Patient: Female, age 36
In July of 2002, a 36-year old obese woman [weight 200 pounds, height 5 feet 1 inch] with history of type 2 diabetes for 5 years, presented to the emergency department with 5 days history of fever, chills and cough with yellowish phlegm and sharp pain in her right lower chest that aggravated with deep breathing. Physical examination was unremarkable. She was afebrile and lungs were clear. Homen's sign was negative. Initial laboratory data showed slightly elevated d-dimer of 0.374 ug/mL [normal <0.25 ug/mL]. A chest X-ray (figure 1) showed right lower lobe infiltrate. She was diagnosed with community acquired pneumonia and sent home on oral clarithromycin 500 mg BID, cefurox 500 mg BID for 7 days and acetaminophen as required.
She continued to have symptoms of fever, chills, night sweats with productive cough and dyspnea and presented to the hospital five days later. She denied hemoptysis. Physical examination revealed a temperature of 39 degree Celsius, mild tachycardia with heart rate of 104 beats per minute, normal blood pressure of 125/74 mmHg and respiratory rate of 18. Pulse oxymetry revealed oxygen saturation of 96% on room air. There was decreased air entry with bronchial breath sounds in right lower chest. A white cell count was slightly elevated at 13.5, with normal hemoglobin of 128 g/L and d-dimer between 0.25-0.50 ug/mL. A second chest X-ray (figure 2) showed dense infiltrate in right lower lobe. She was admitted with the diagnosis of community-acquired pneumonia and started on intravenous levofloxacin 500 mg a day.
She had a positive Mantoux test in 1976. There was no history of travel save for visiting her sister's cottage at the local lake a weak before where she slept at the gazebo for two nights. There were no pets at home. She smoked one pack per day and entertained social drinks.
She continued to have temperature up to 39 degrees Celsius, productive cough and shortness of breath. Sputum Gram stain showed 4+ neutrophils and 1+ normal flora and blood cultures remained negative. She received intravenous levofloxacin and clindamycin for one week. Bronchoscopy performed on day 6 was unremarkable save for inflammatory changes in lower lungs and samples were collected for bacterial and tuberculosis cultures [in retrospect, the specimen was not sent for fungal cultures]. On 7th day because of ongoing symptoms, the antibiotics were changed to intravenous imipenem-cilastatin sodium 1 gm every 12 hour and she has had a CT scan of chest (figure 3) that showed bibasilar consolidation with sparing of the apices. The white cell count fluctuated between 13.6 to 20.2 [normal 4.0-11.0 x 109 /L]. Hemoglobin decreased to 97 g/L. BUN, serum creatinine, electrolytes, AST, ALT, GGT and ALP were normal. Urinalysis was negative. Blood, urine and sputum cultures remained negative. Sputum gram stain showed 3-4+ neutrophils without organisms. ESR on day 8 was elevated at 112 mm/hr [normal 0-15]. Antinuclear antibody was negative. Arterial blood gas on day 8 showed pH of 7.46, pCO2 of 35, pO2 of 59 and oxygen saturation of 91% on room air. She was started on supplemental oxygen by nasal prongs. Bronchoscopic specimen cultures were negative save for pending TB cultures.
After five days of intravenous imipenem-cilastatin sodium therapy, there was no improvement in her clinical condition. Another medical consult was requested, when the author got involved in her care. She had a temperature of 39 C, pulse rate of 104 and blood pressure of 114/70 mmHg. There was no lymphadenopathy and heart sounds were normal. Her chest examination showed decreased breath sounds at both bases with egophony in right lower chest. There were no pleural rubs. There was no clubbing or cyanosis. The rest of the examination was unremarkable save for an obese benign abdomen.
Chest X-ray (figure 4) now showed further deterioration of the bilateral infiltrates with nodular appearance and the radiologist remarked, "The lesions are suspicious of metastases." Sputum cytology showed a large number of acute inflammatory cells without malignant cells. The possibility of vasculitis was entertained because of markedly elevated ESR and antineutrophilic cytoplasmic antibody (ANCA) was negative.
The history of sleeping at the cottage for two nights, a week before her illness started; progressive bilateral pneumonia with ongoing high-grade fever, chills, and night sweats despite sufficient antibiotic coverage and sputum Gram stain showing a large number of neutrophils without organisms (culture negative) raised the author's suspicion for the possibility of fungal process such as acute blastomycosis pneumonia and the Public Health Laboratory (PHL) was specifically asked to perform wet preparation for blastomycosis on the sputum. The PHL laboratory confirmed the presence of 'round thick walled budding yeast like cells (figure 5) suggestive of Blastomyces dermatitidis and this was confirmed on fungal cultures. She was promptly started on intravenous amphotericin B and responded well and later switched to oral itraconazole 400 mg twice a day for 6 months and then 200 mg a day for another 6 months. She recovered fully.
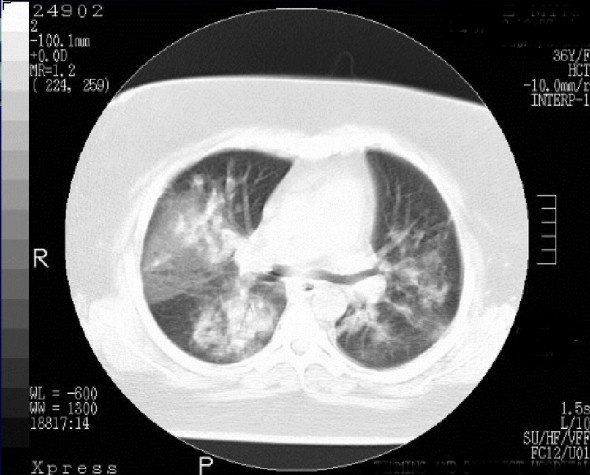
Image caption: A section of CT scan of chest performed 8 days after hospitalization showing bilateral consolidation of lungs, mainly of lower lung fields.